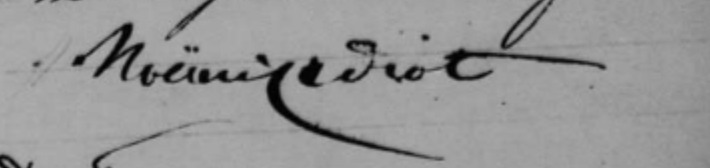
Signature of: marie noémi cadiot